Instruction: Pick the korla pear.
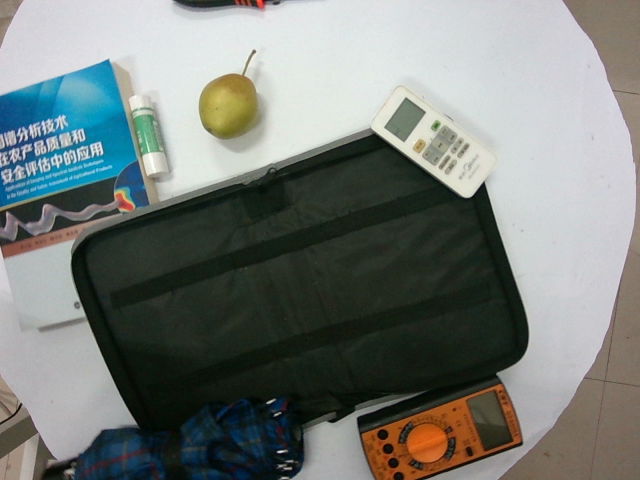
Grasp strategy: vertical